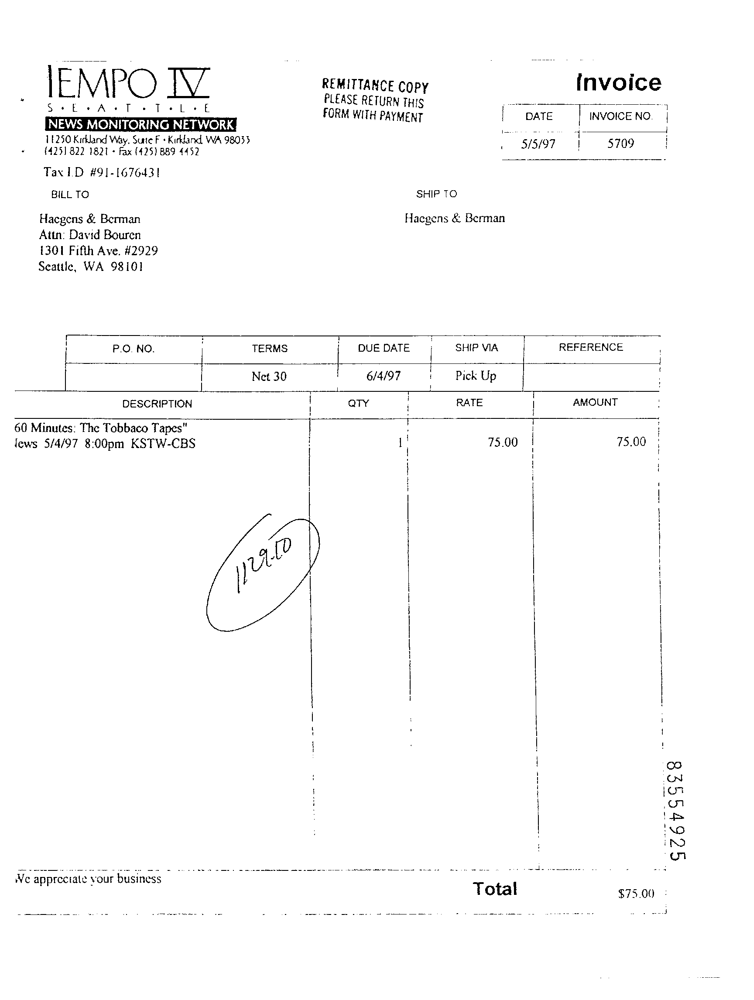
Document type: Invoice